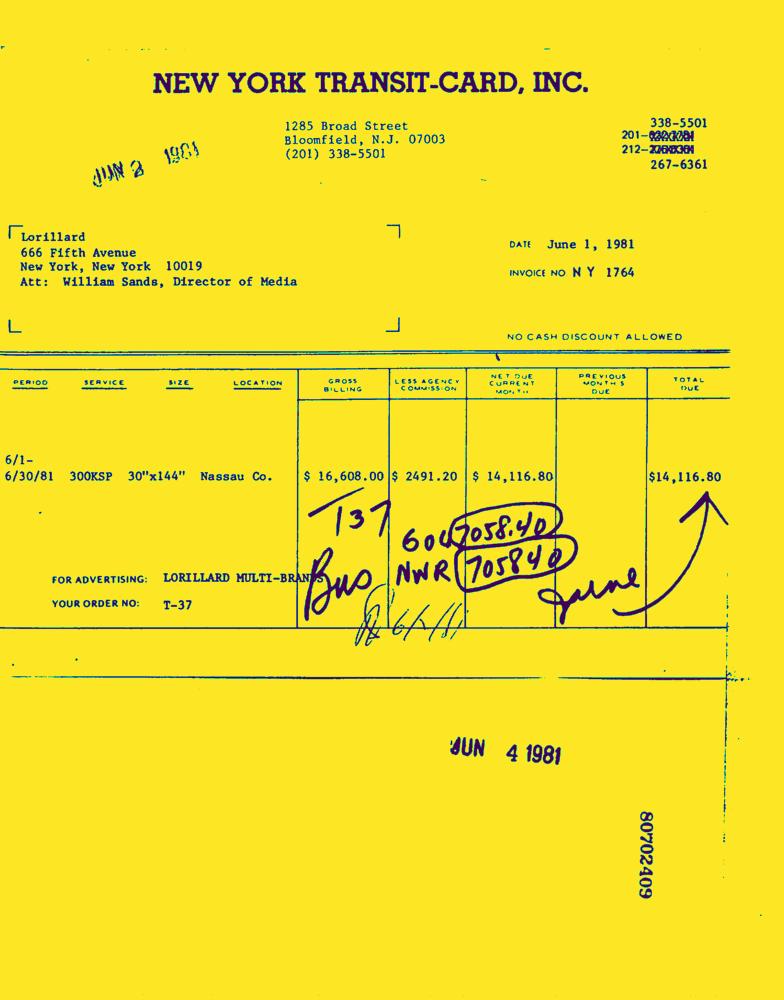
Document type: Invoice-Doc